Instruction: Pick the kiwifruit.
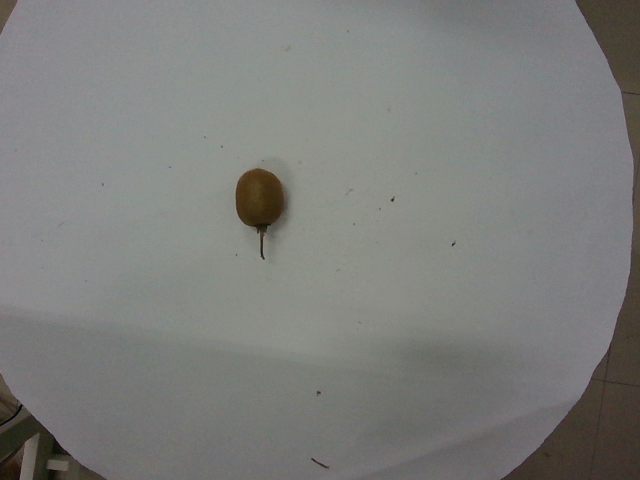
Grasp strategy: vertical